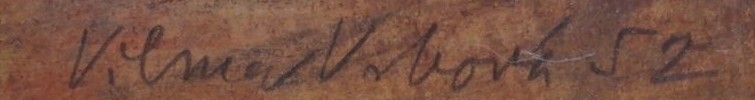
Signature of: vilma vrbová kotrbová